Question: What was observed in the imaging?
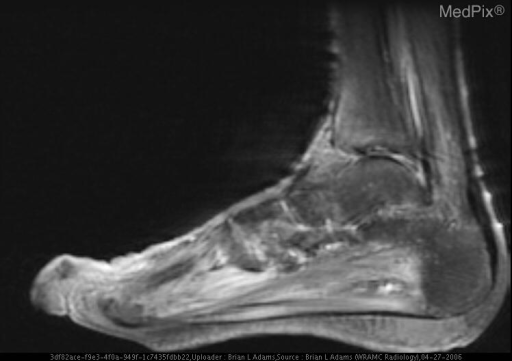
Answer: The imaging shows Anteroposterior and oblique radiographs of the left foot show severe osteopenia of the bones of the foot and ankle, as well as extensive calcifications of the visualized arteries of the foot.  There is erosion of the medial aspect of the head of the first metatarsal and thickening of the adjacent medial soft tissues.  Additionally, there is ulceration (1.2 cm in length) in the superficial soft tissues medial to the head of the first metatarsal.  Also radiographs showed incidental findings of metatarsus primus varus with hallux valgus deformities.

T1-weighted, axial MR images of the left foot show extensive areas of low-signal intensity around the head of the first metatarsal and the medial soft tissues.

Fast spin echo (FSE), T2-weighted with fat saturation, axial MR images of the left foot and short tau inversion recovery (STIR) sagittal MR images show that areas of low-signal intensity on T1-weighted MR images (the soft tissues) become areas of high-signal intensity.  There are also areas of high-signal intensity in the head of the first metatarsal and the distal metaphysis and in the tibial (medial) sesamoid bone.  These fat-suppressed MR images also show areas of high-signal intensity in the plantar muscles.

Post-contrast T1-weighted with fat saturation MR images of the left foot in both the axial (not shown) and sagittal planes show enhancement of the head of the first metatarsal, the tibial sesamoid, and surrounding soft tissues.  On post-contrast MR images, no necrosis in muscles or soft tissues, manifested by nonenhancing areas, are found.

These combined findings on fat-suppressed and contrast-enhanced MR images are consistent with myositis and cellulitis of the soft tissues and osteomyelitis of the head of the first metatarsal and tibial sesamoid.  The tendons of the tarsus and foot are normal. Post-contrast T1-weighted with fat saturation MR image of the left foot in sagittal plane shows no necrosis in muscles or soft tissues, which would be manifested by nonenhancing areas..